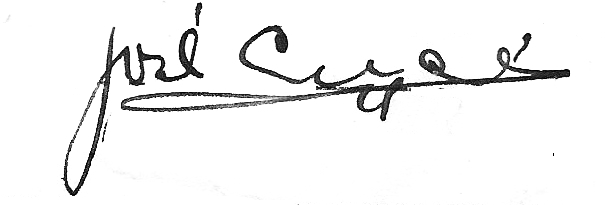
Signature of: josé cucé